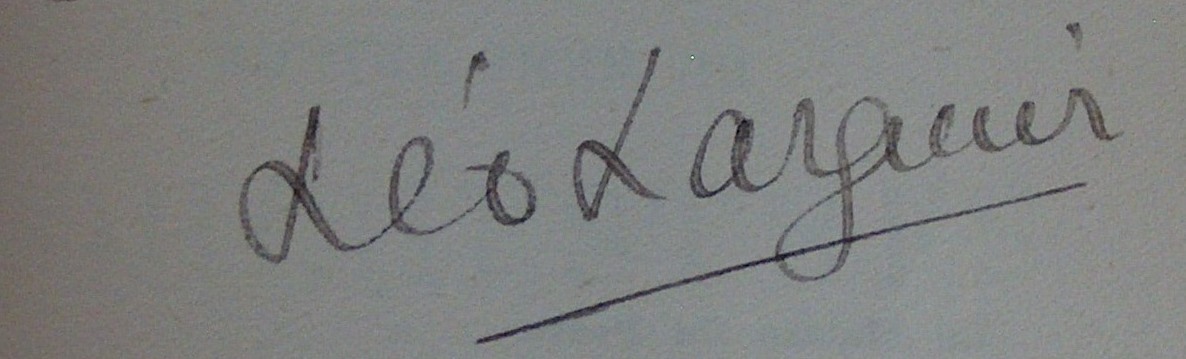
Signature of: léo larguier